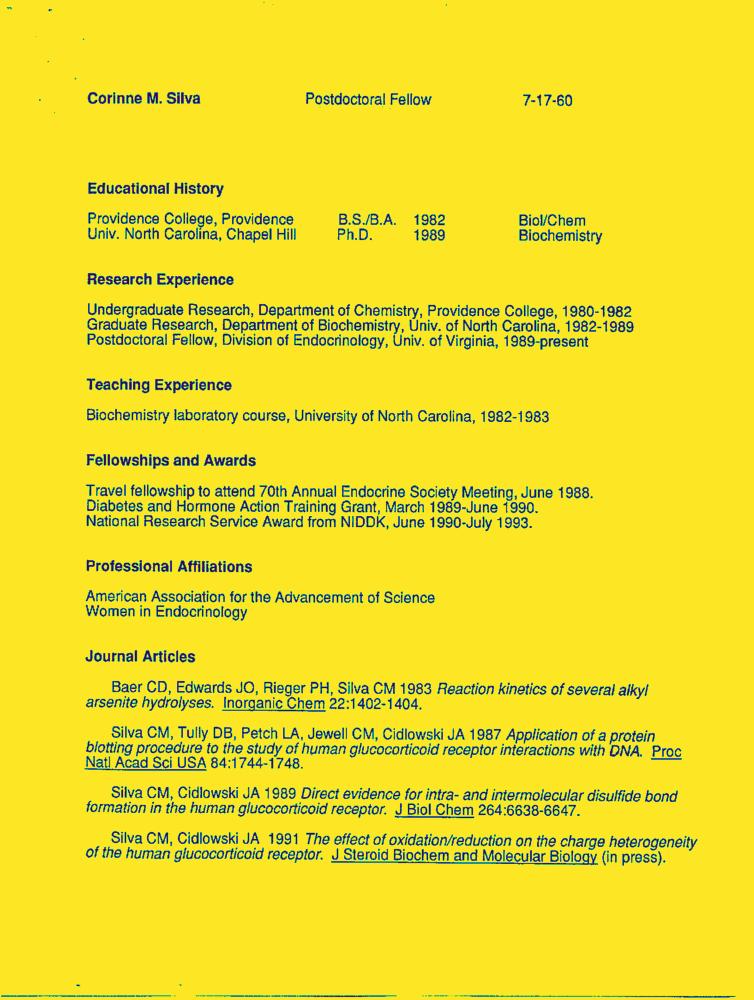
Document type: Resume-Doc